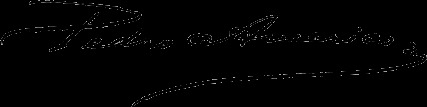
Signature of: pedro américo